Question: Which state is mentioned in the document?
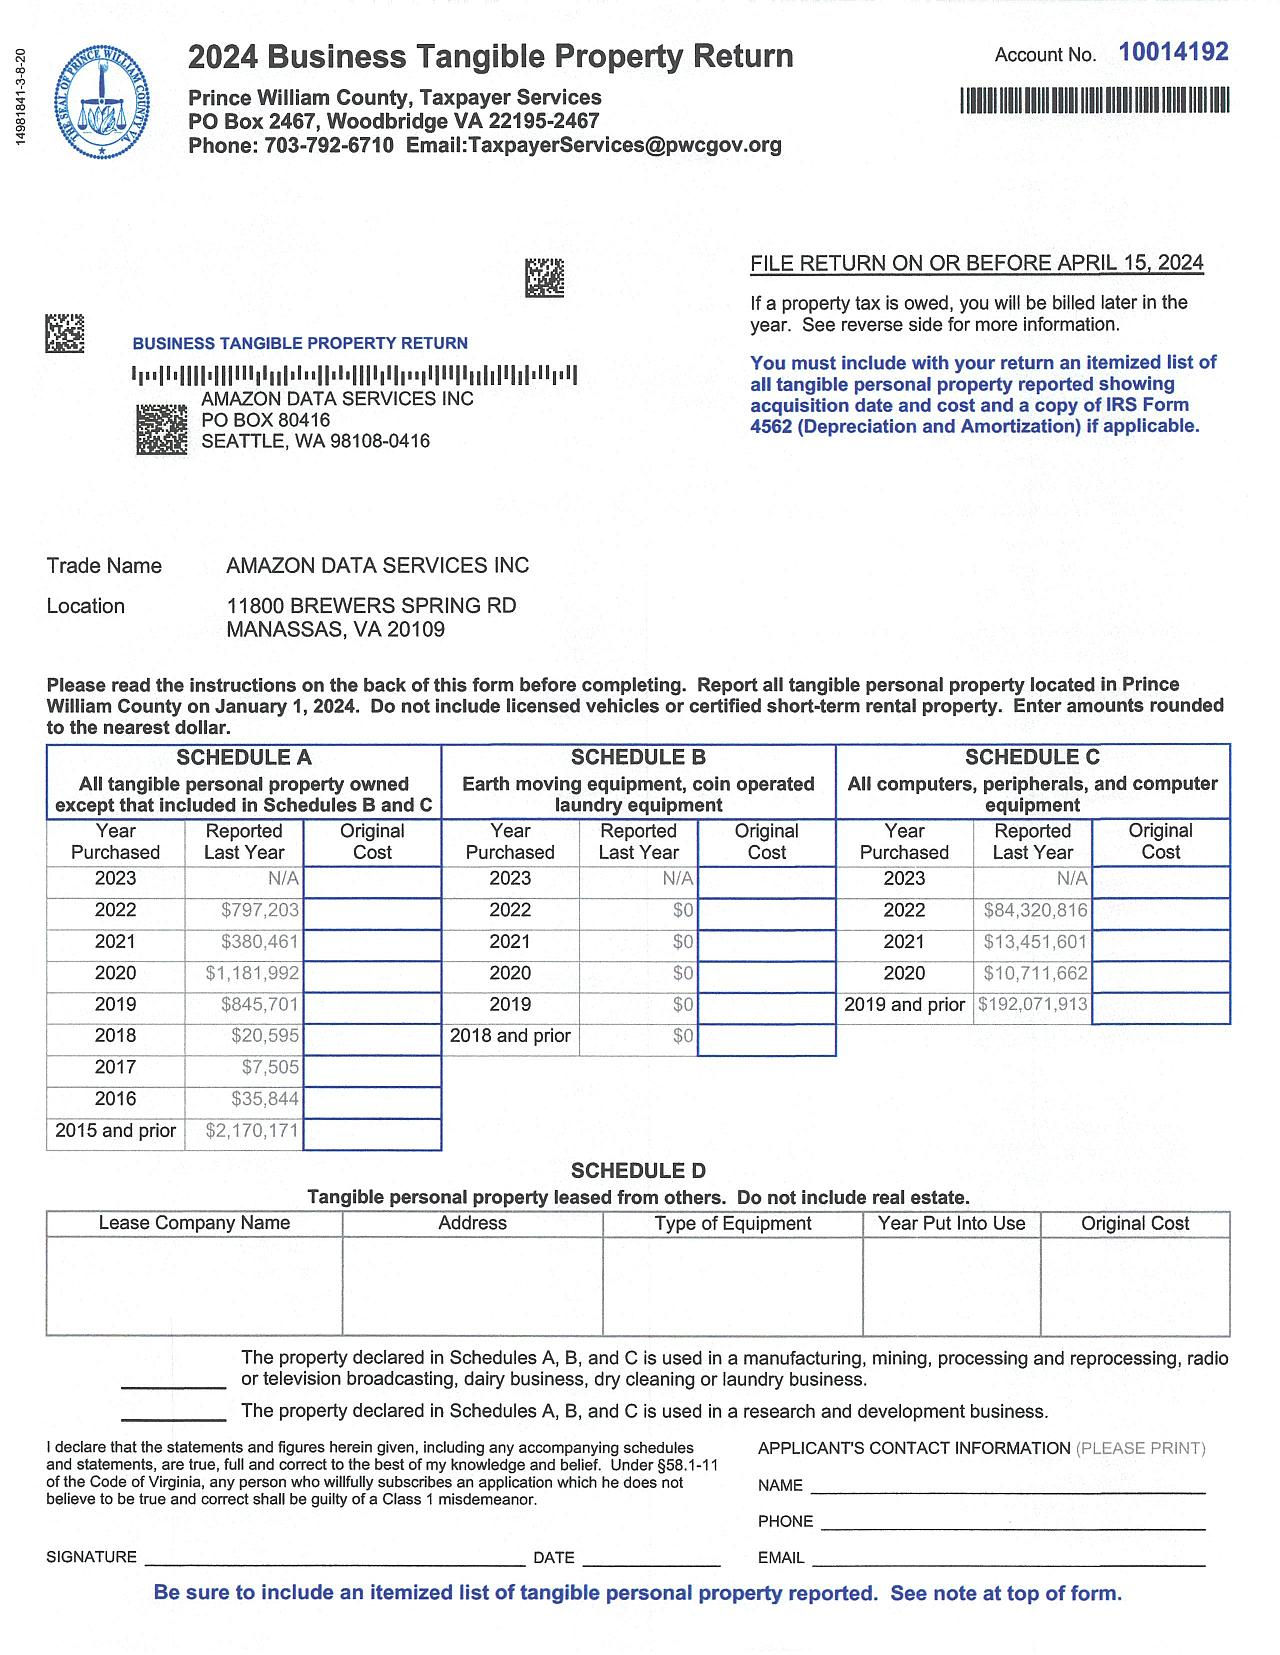
Answer: "VA"